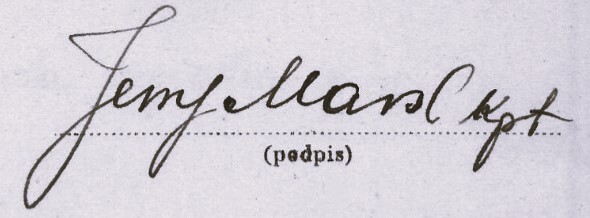
Signature of: jerzy marx